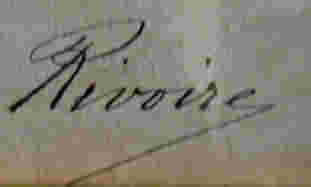
Signature of: françois rivoire